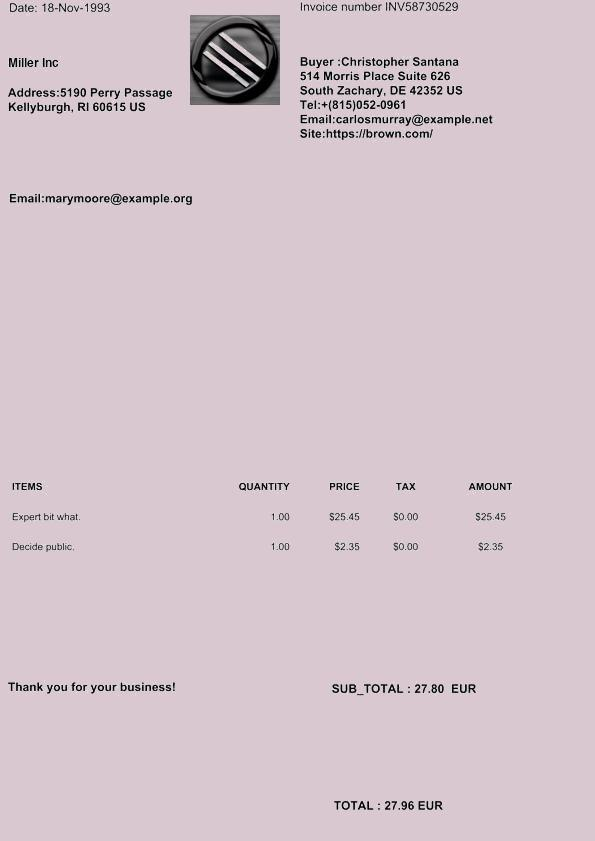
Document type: Invoice